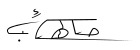
Signature of: saeb saleh al jubouri